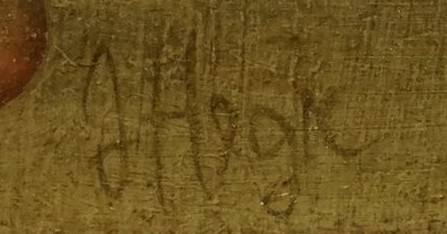
Signature of: jindřich hegr